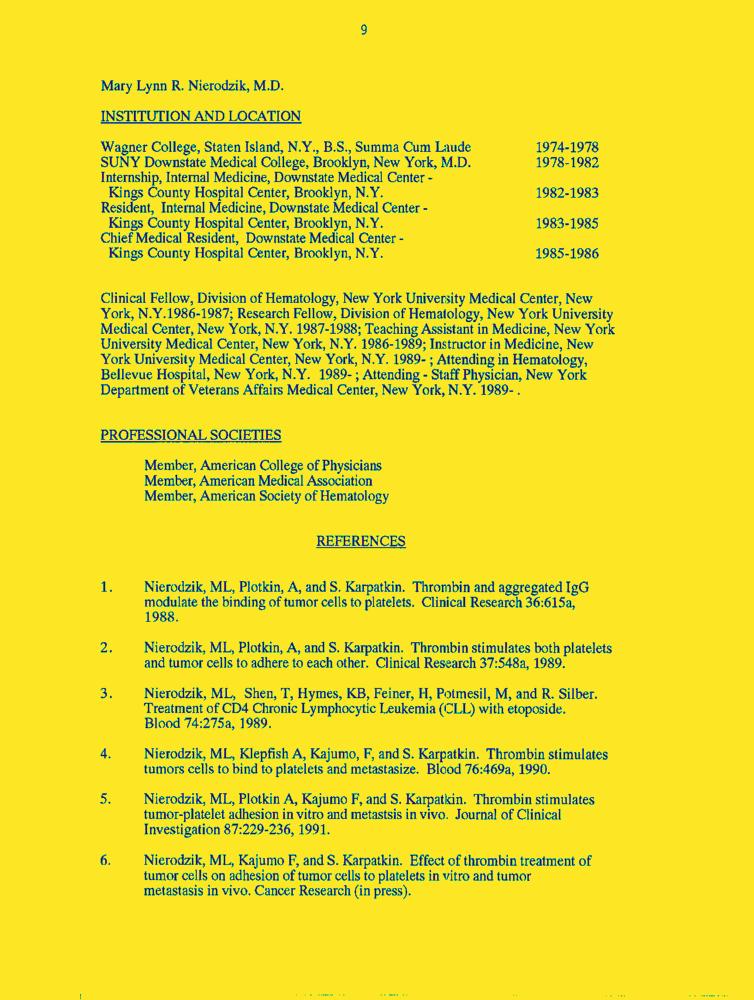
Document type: Resume-Doc